Question: Which state is mentioned in the document?
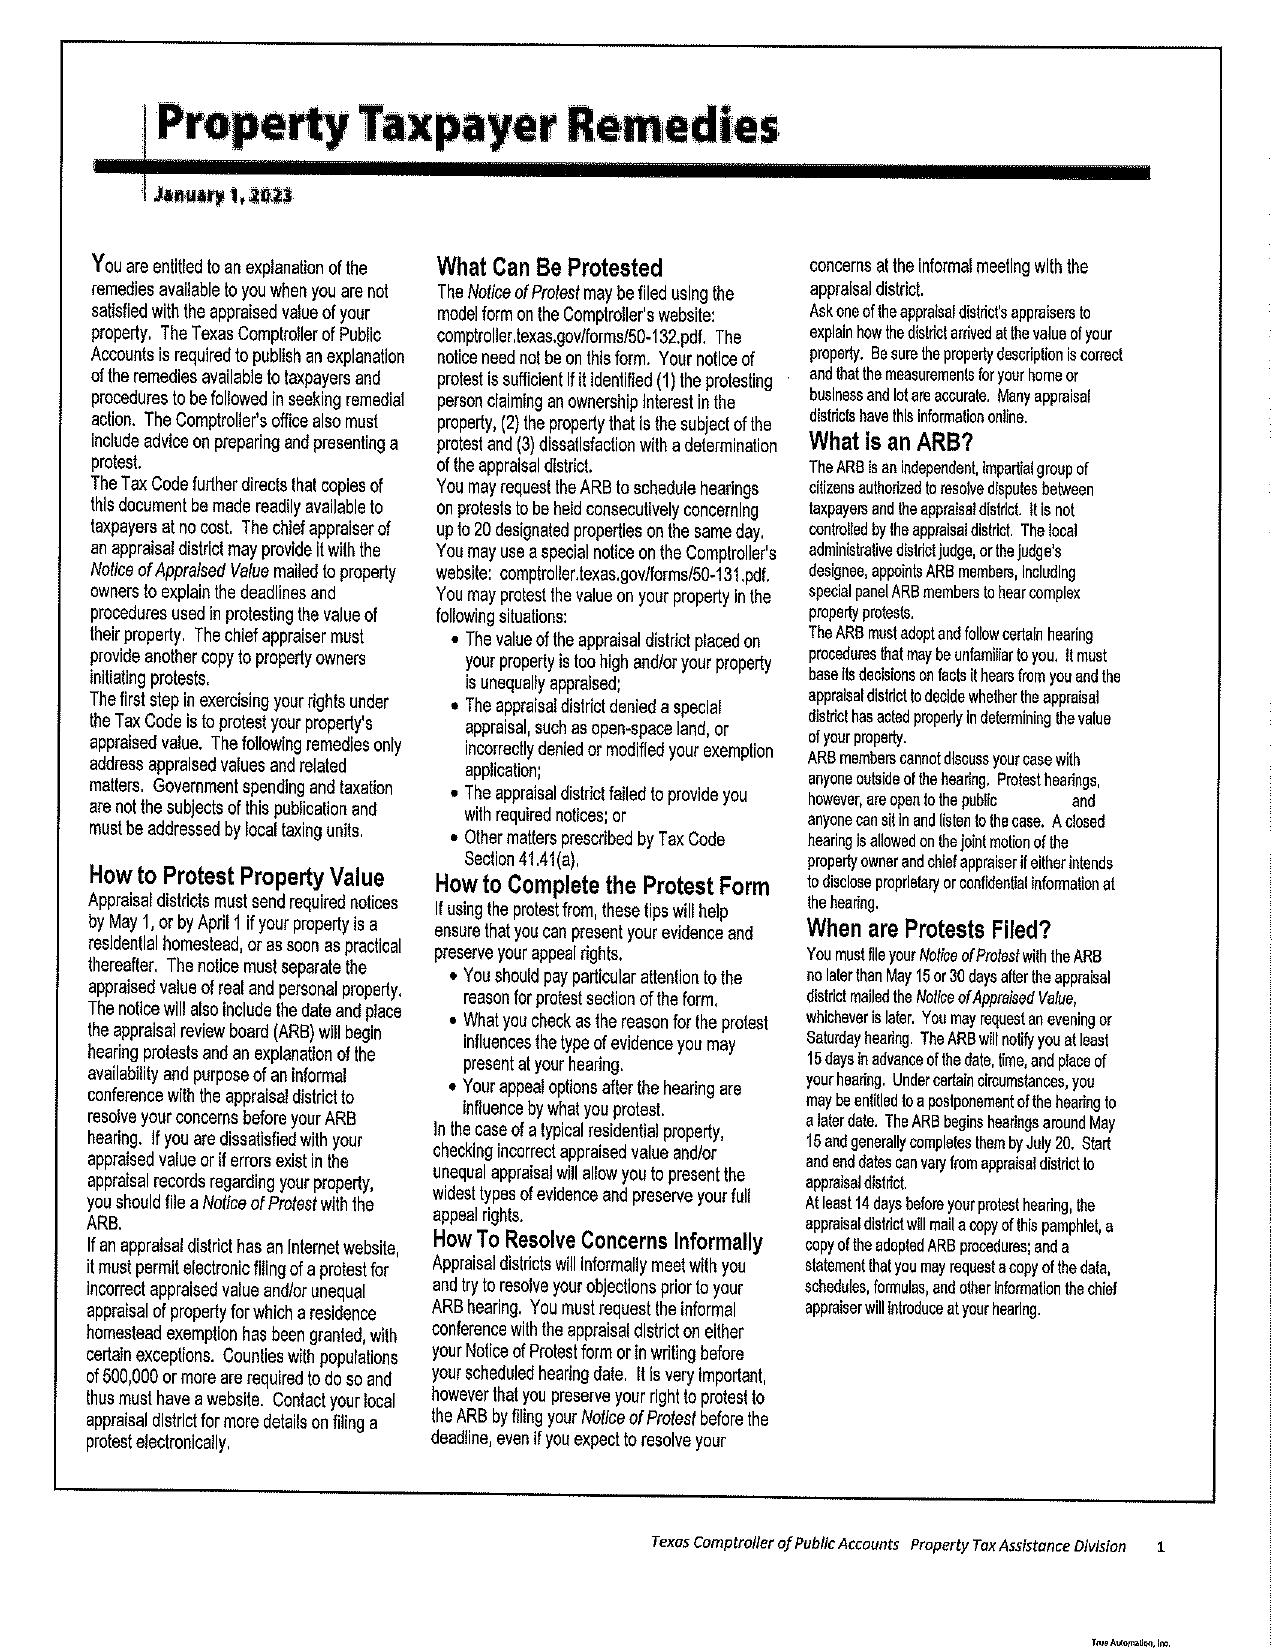
Answer: "Texas"